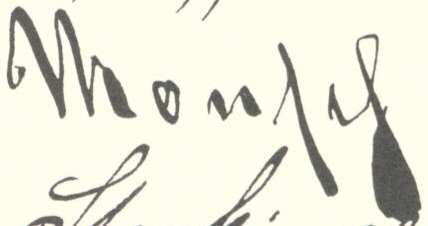
Signature of: georg monsch